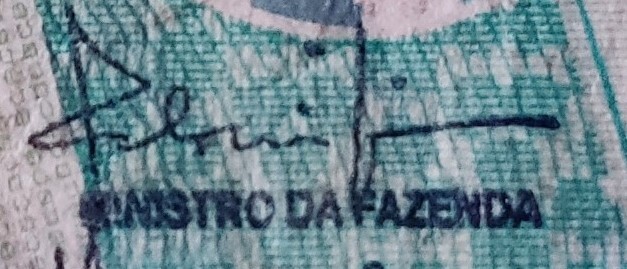
Signature of: antonio palocci